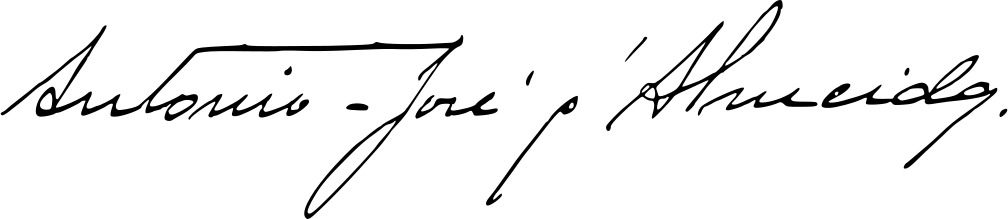
Signature of: antónio josé de almeida